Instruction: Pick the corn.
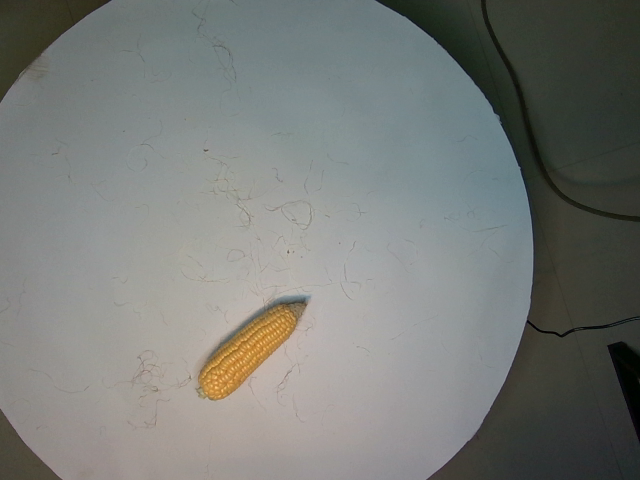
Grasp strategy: vertical